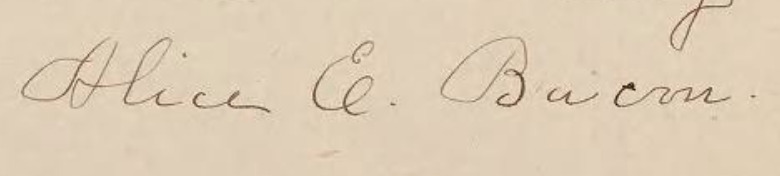
Signature of: alice elizabeth bacon